Question: Explain the disease:
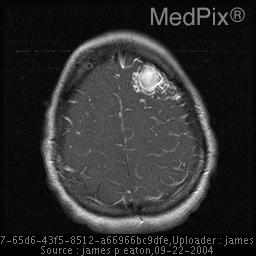
Answer: The disease is discussed as: ARTERIOVENOUS MALFORMATION (AVM)

Clinical Features:  AVMs are the most common symptomatic congenital vascular malformations.  The peak age at presentation is between 20 and 40.  Approximately 50% of patients with AVMs present with symptoms caused by hemorrhage (25% present with seizures).  The overall risk of hemorrhage from an AVM is estimated at 2% to 4% per year, cumulative.  98% of AVMs are solitary.  Multiple AVMs outside the setting of vascular neurocutaneous disorders such as Rendu-Osler-Weber and Wyburn-Mason syndromes are extremely uncommon.

Pathology:  AVMs are complex networks of abnormal vascular channels that consist of dilated arterial feeder(s) and draining veins, without intervening capillaries.  These vessels often demonstrate flow-induced angiopathic changes secondary to endothelial hyperplasia (flow-related” aneurysms in 10 - 20%).  AVMs may contain gliotic brain and hemorrhagic residua.  Atrophy of otherwise normal adjacent brain results from chronic regional arterial hypoperfusion and venous hypertension, as the AVMs steal vascular supply from adjacent brain tissue.

Imaging:  Intracranial AVMs are subdivided into parenchymal (pial or within the brain), and dural (outside the brain).  A mixed type occurs when a parenchymal AVM recruits dural vascular supply.  85% of AVMs are supratentorial.  On cerebral angiography an AVM appears as a tightly packed mass of enlarged feeding arteries that supply a central nidus, a plexiform web of small vessels.  One or more dilated veins drain the AVM nidus.  The main goals of the diagnostic imaging workup are to delineate the size of the AVM,  the eloquence of adjacent brain, and the pattern of venous drainage.  These 3 characteristics are used to determine the long-term risk of an untreated AVM, as the table below explains.

Table 1.  Spetzler AVM Grading System
Graded feature	             Points assigned
  Size
      Small (<3 cm)				1
      Medium (3-6 cm)			2
      Large (>6cm)				3

Eloquence of adjacent brain
      Noneloquent                		0
      Eloquent					1

Venous drainage
      Superficial only			        0
      Deep					        1

========================================

Spetzler grades range from 1 to 5.  A separate grade 6 is reserved for inoperable lesions.  Prospective studies have confirmed the accuracy and utility of the Spetzler grade in guiding patient management and estimating postoperative neurologic complications.